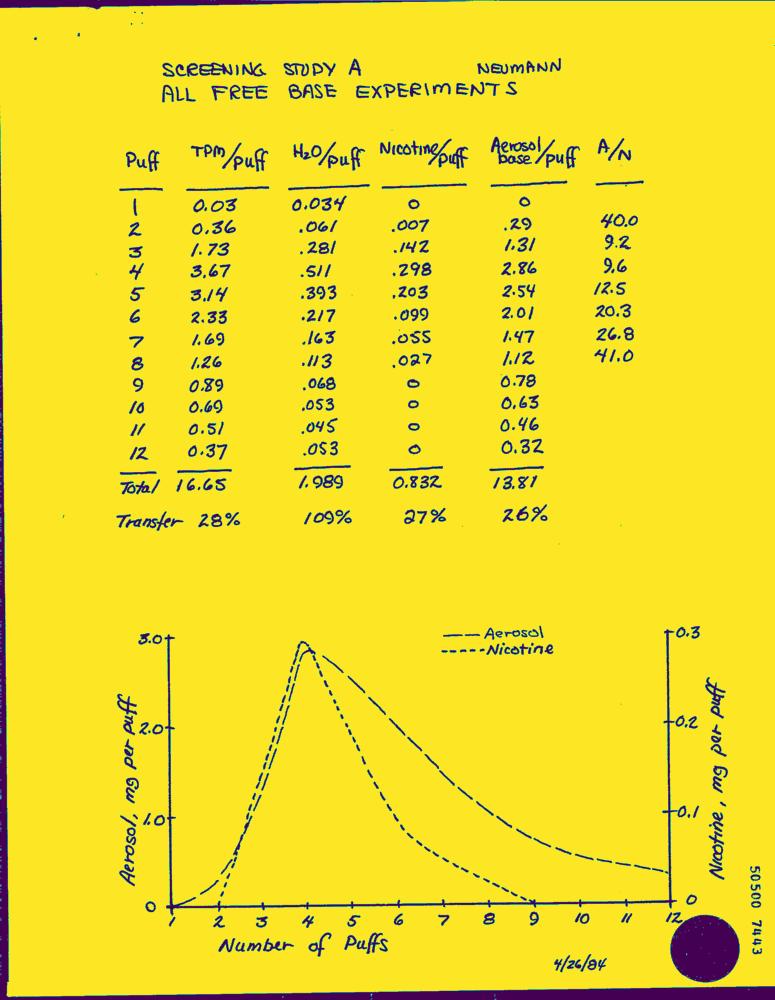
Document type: Hand-Written